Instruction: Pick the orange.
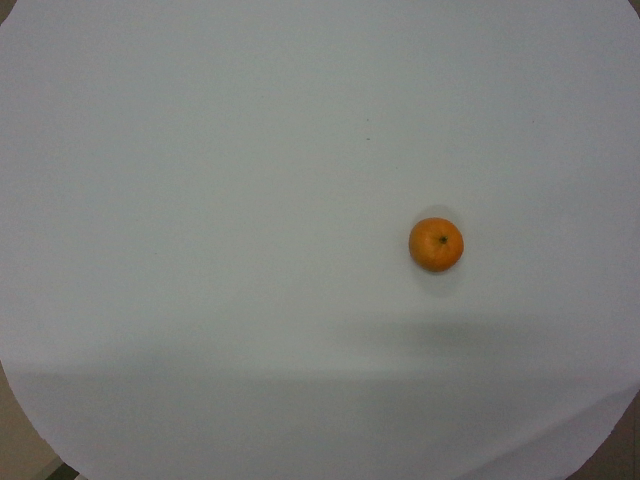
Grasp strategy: vertical